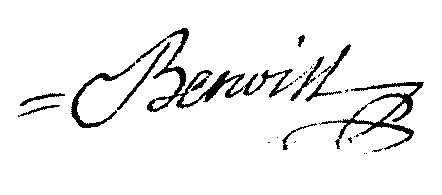
Signature of: pierre benoist